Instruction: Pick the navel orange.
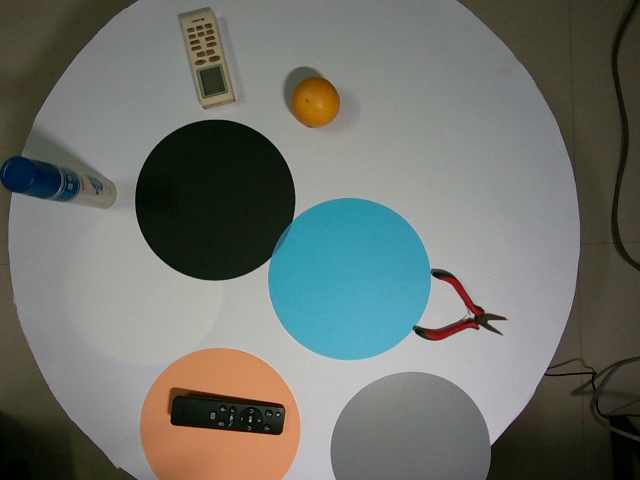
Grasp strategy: vertical